Question: What is the mailing or notice date provided in the document?
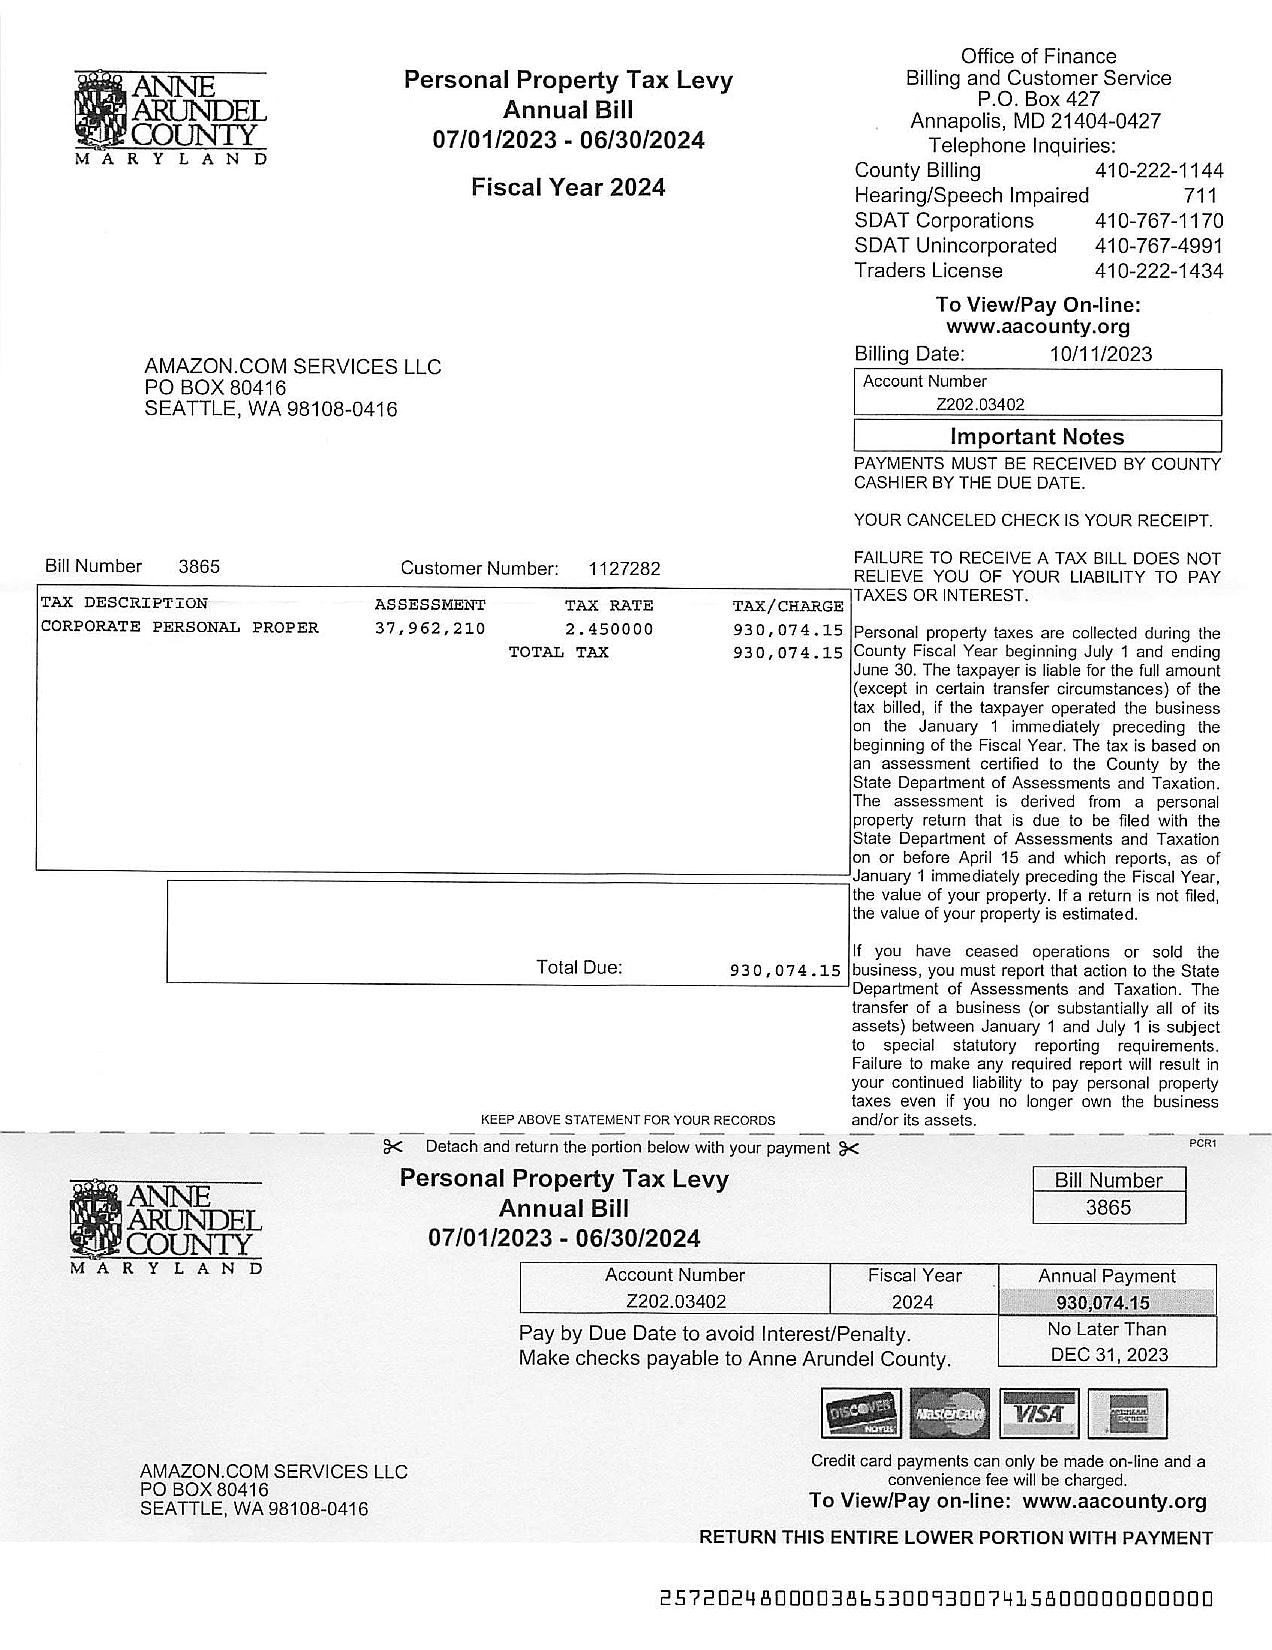
Answer: "10/11/23"